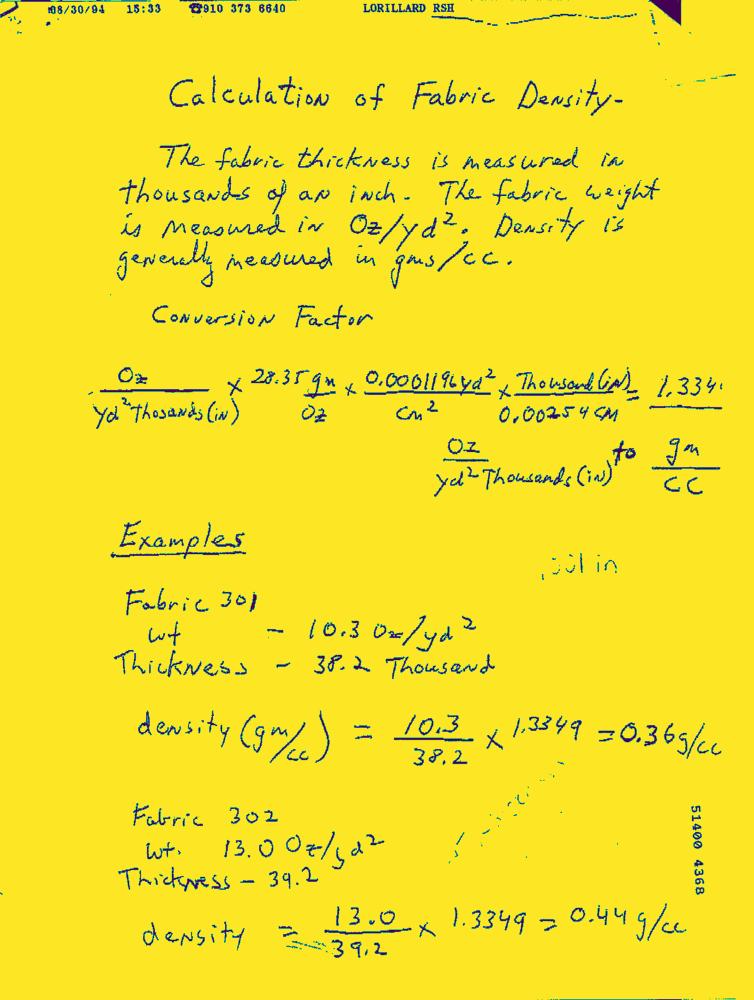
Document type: Hand-Written